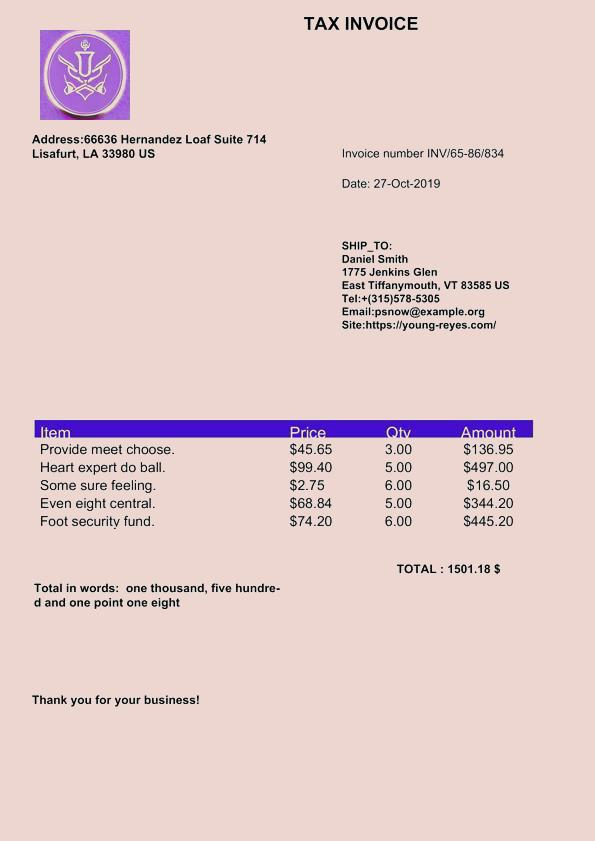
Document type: Invoice